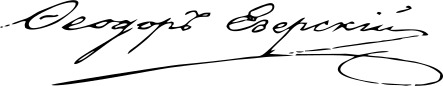
Signature of: fyodar yazyerski